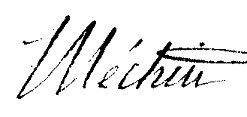
Signature of: antoine alexandre méchin